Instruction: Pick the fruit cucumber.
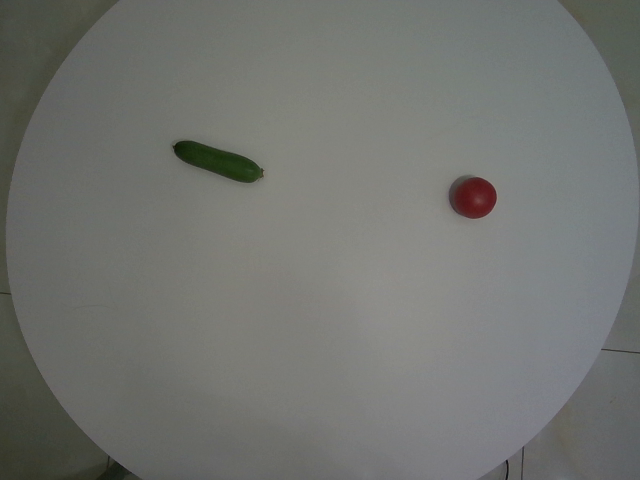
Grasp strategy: vertical